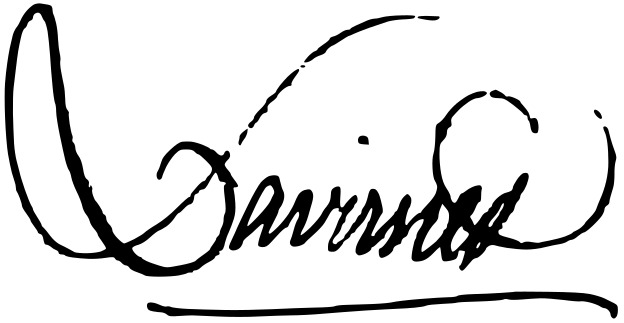
Signature of: antoine lavoisier